Question: How is the history relevant to the case?
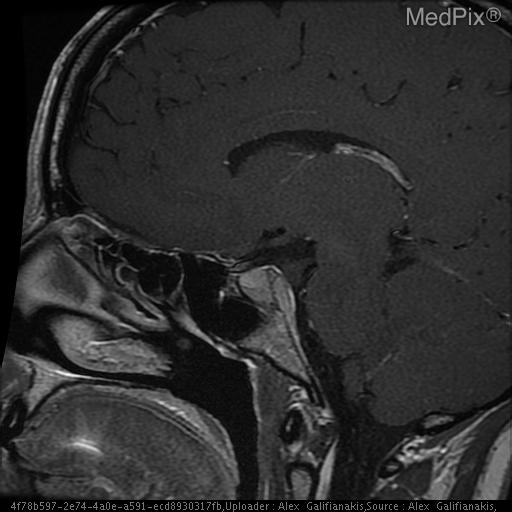
Answer: The patient's history of 42 y.o. woman with elevated prolactin. Please evaluate for evidence of pituitary adenoma is key in understanding the case.